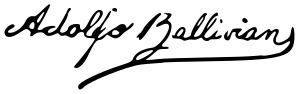
Signature of: adolfo ballivián